Question: Explain the disease:
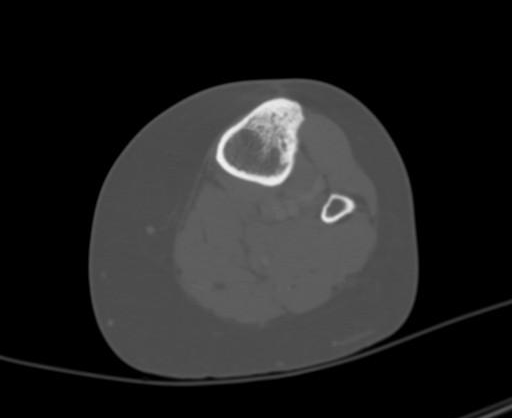
Answer: The disease is discussed as: The majority of hemangiomas that involve bone are discovered incidentally in asymptomatic patients. Men are affected twice as often as women, and lesions are usually discovered in the 4th 5th decades of life. Soft-tissue components may also be associated with these lesions. Osseous hemangioma is particularly common in the spine and calvaria and less frequently affects long bones such as the tibia, femur, and humerus.

Osseous hemangiomas may have radiating trabecular thickening on radiographs. Another common pattern is a bubbly bone lysis that creates a honeycomb, latticelike, or "hole-within-hole" appearance. These lytic areas are invariably multifocal and usually metaphyseal or epiphyseal. Bone lysis can have linear and circular components on radiographs, suggestive of a vascular lesion, with linear and circular elements representing vascular channels seen longitudinally and en face, respectively. However, these serpentine vascular channels are recognized more easily with CT and MR imaging. Characteristically, these channels have low signal intensity on T1-weighted images and very high signal intensity on T2-weighted images because of slow blood flow. In arteriovenous lesions with faster blood flow, low signal intensity may persist with all MR imaging pulse sequences. The appearance of osseous hemangiomas at bone and red blood cell labeled scintigraphy is variable, from photopenia to moderate increased activity.

Periosteal or cortical hemangiomas occur most frequently in the anterior tibial diaphysis. These lytic cortical lesions may also show the characteristic multifocal vascular channels or be seen as a larger, nonspecific region of bone destruction. Cortical hemangiomas may predispose the bone to fracture, and periosteal reaction may accompany these lesions.